Question: What appears to be the issue?
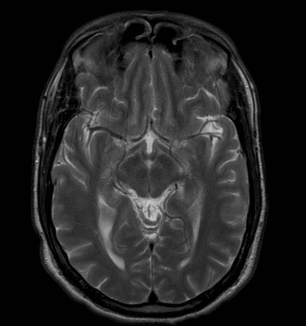
Answer: The findings suggest •  Lateral geniculate body - abnormal signal and enhancement
•  Additional periventricular lesions. There is a lesion near the lateral geniculate body on the patient's left.  The mamillary bodies are seen in the interpeduncular cistern.. The patient might have a history of 42 y.o. combat fighter pilot c/o "blind spot" - sudden onset  six days ago and lasted about four hours.  Previous Hx of a similar episode several years ago..